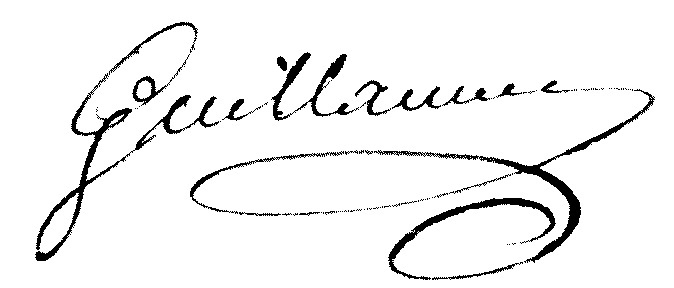
Signature of: louis marie guillaume